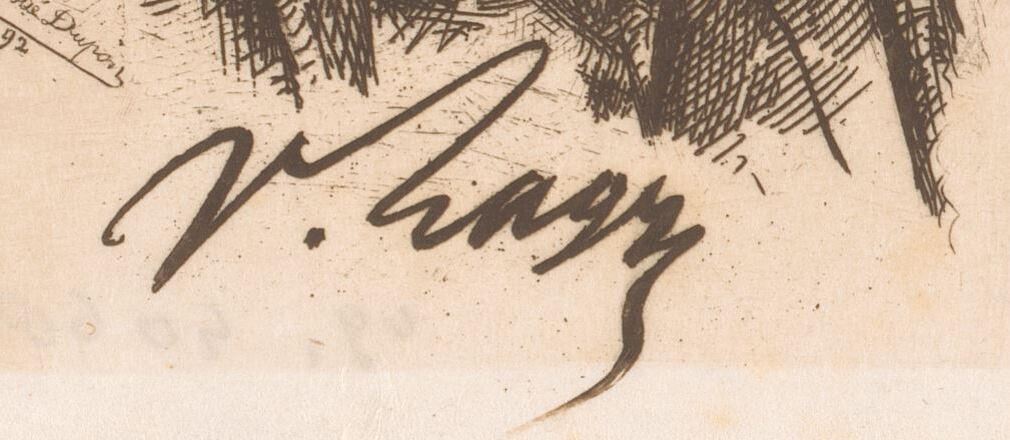
Signature of: victor lagye